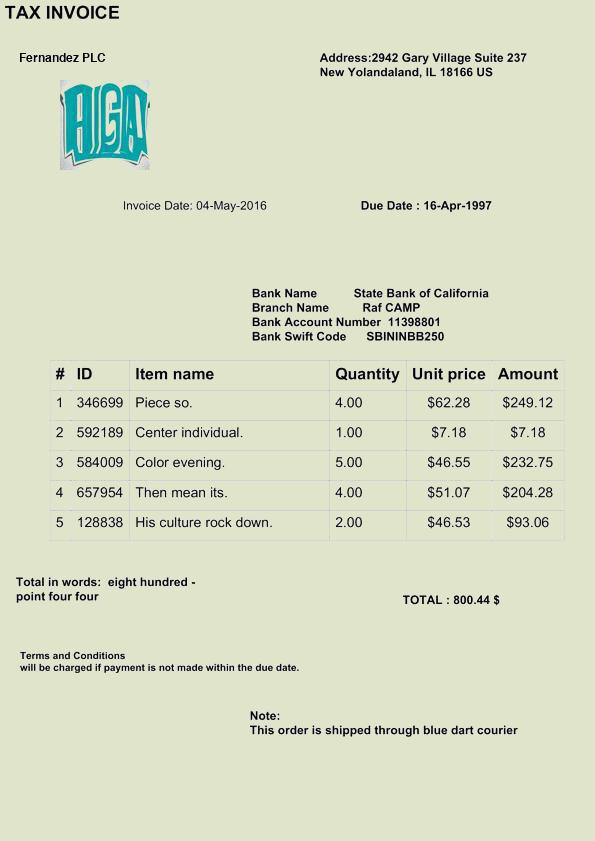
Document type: Invoice